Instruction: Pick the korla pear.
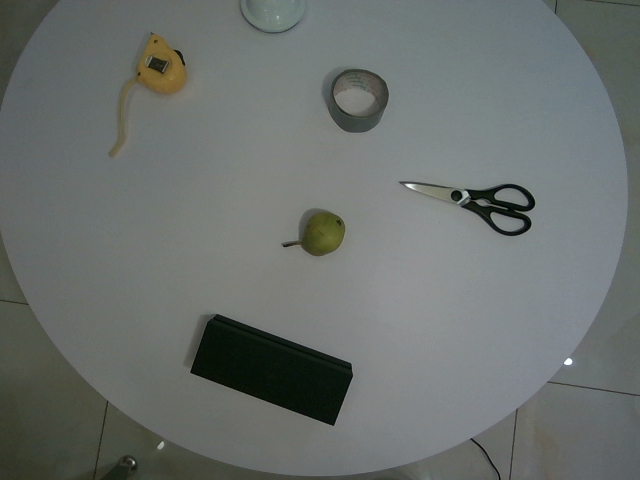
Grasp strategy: vertical